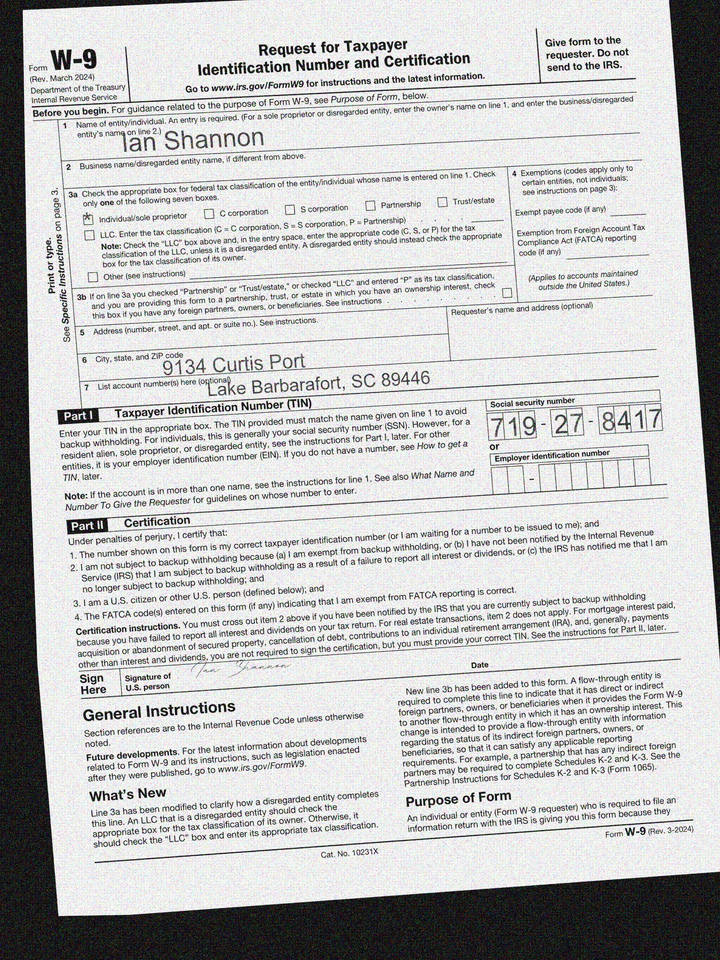
adr1: 9134 Curtis Port
adr2: Lake Barbarafort, SC 89446
cbx: yes
ssn: 719278417
enm: Ian Shannon